Question: What are the imaging findings?
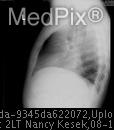
Answer: The imaging shows Chest PA: Descending aorta shadow obscured by retrocardiac opacity.
Chest Lat: Abnormal soft tissue density in a retrocardiac position obscuring the posterior border of left ventricle.

CT: Dilated esophagus with air contrast level extending from the thoracic inlet to the diaphragm. Lower images show surgical clips. Chest lateral.